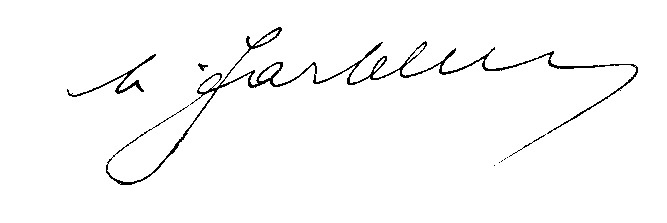
Signature of: marc jarblum